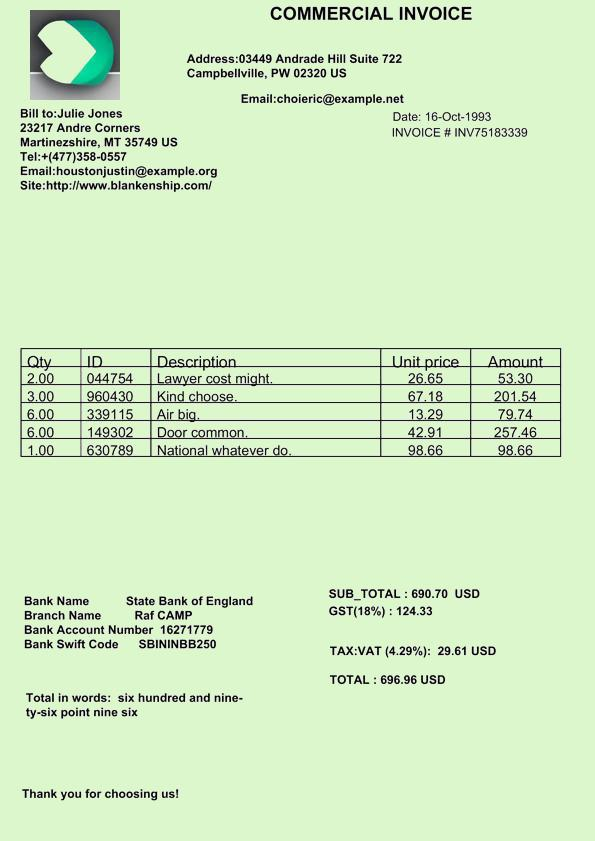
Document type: Invoice